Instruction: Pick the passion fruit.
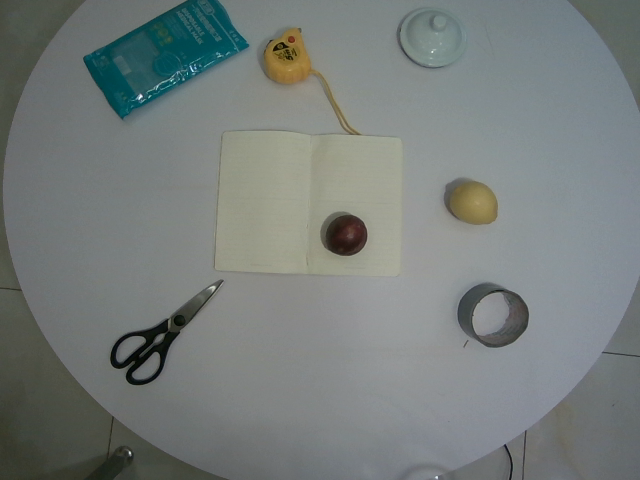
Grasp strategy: vertical